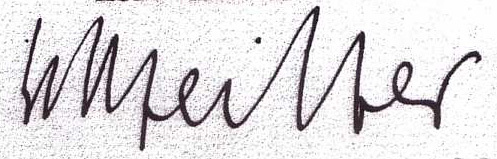
Signature of: helmut pfeiffer